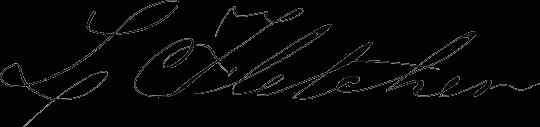
Signature of: loren fletcher